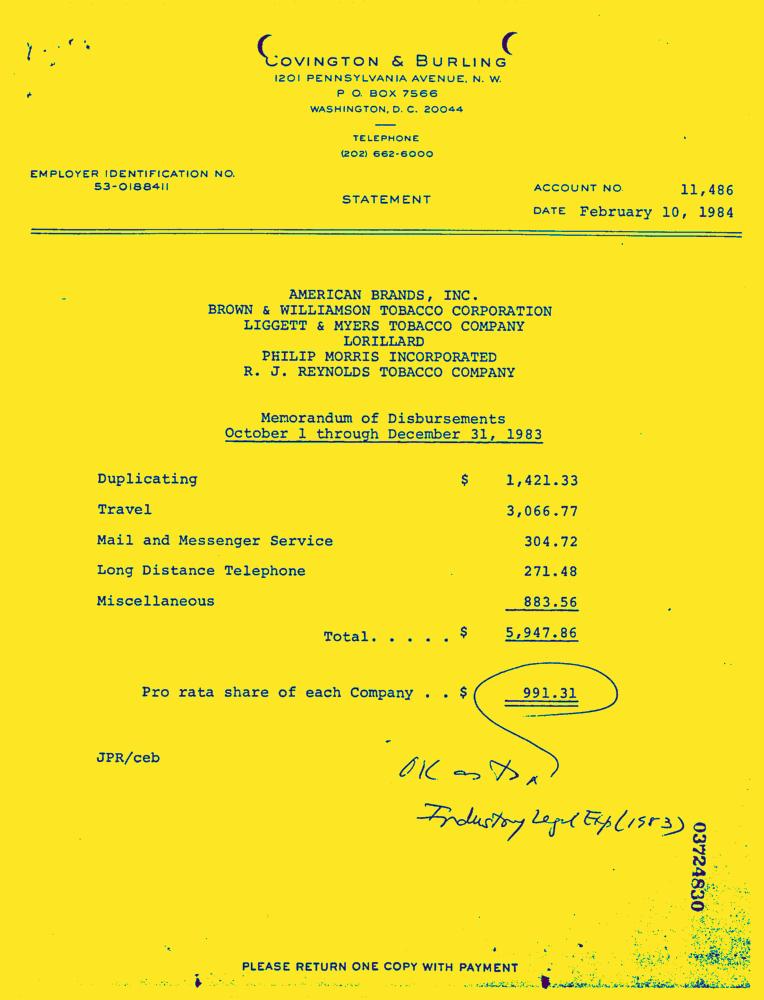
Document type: Invoice-Doc